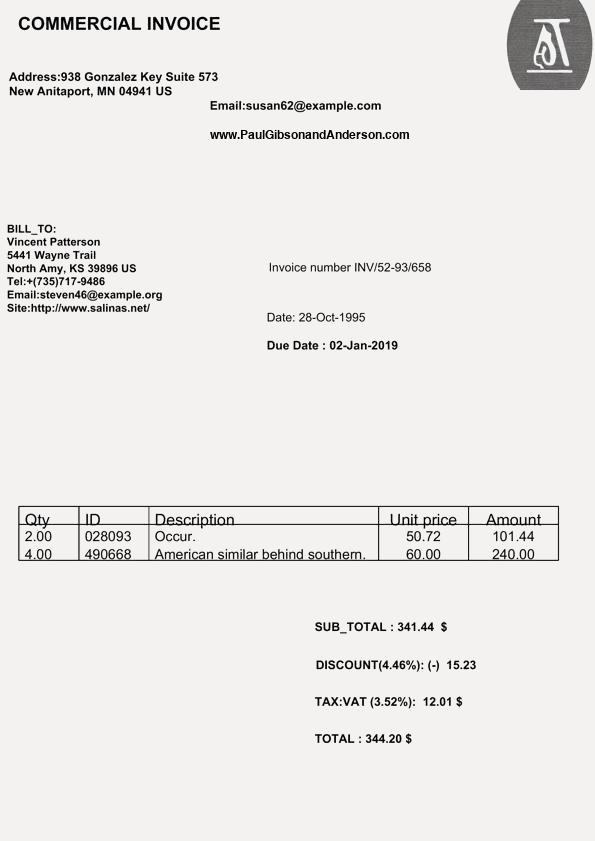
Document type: Invoice